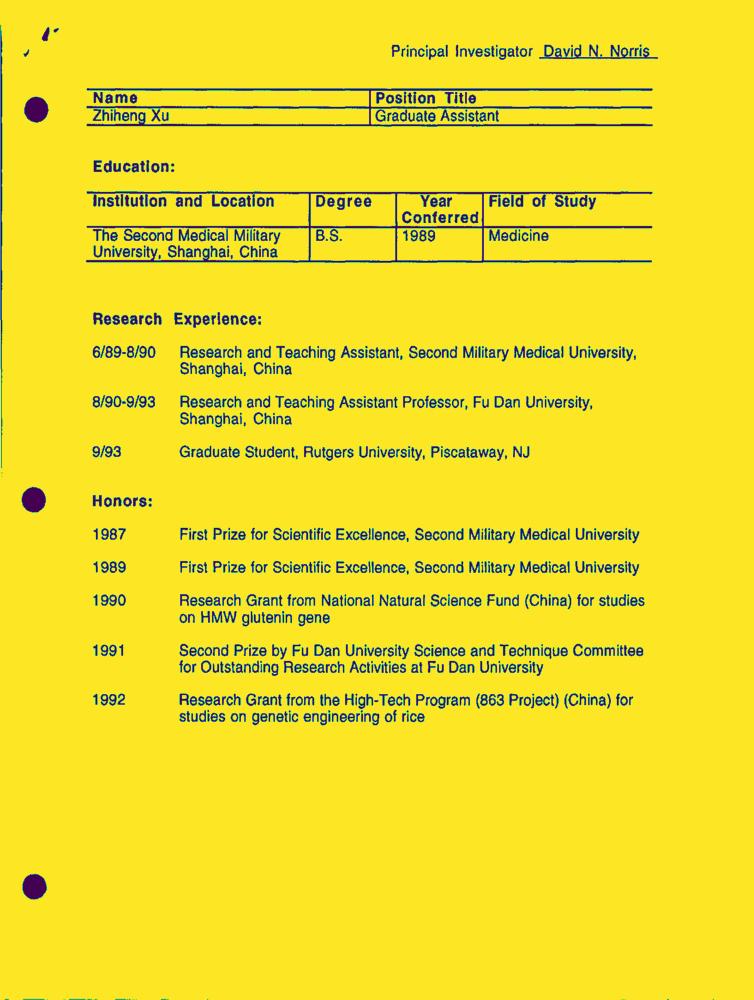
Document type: Resume-Doc